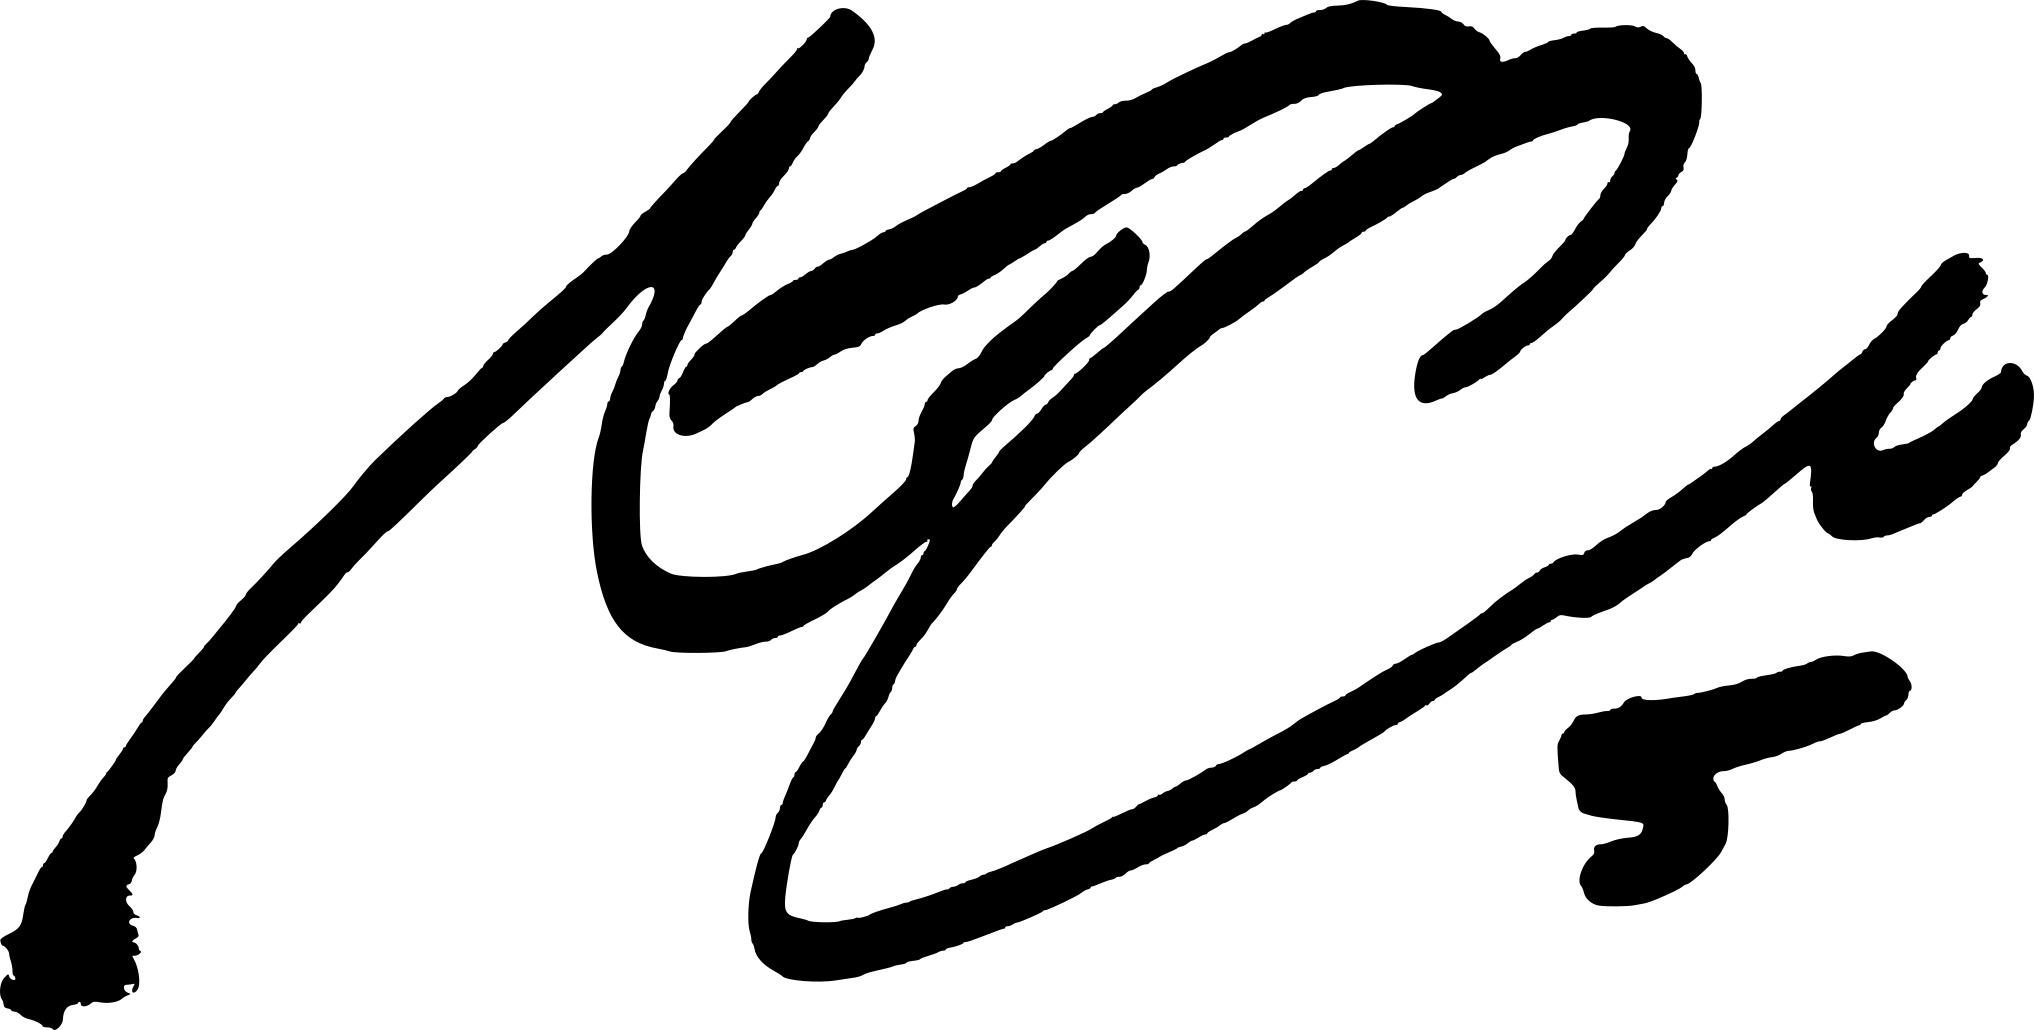
Signature of: austin cindric